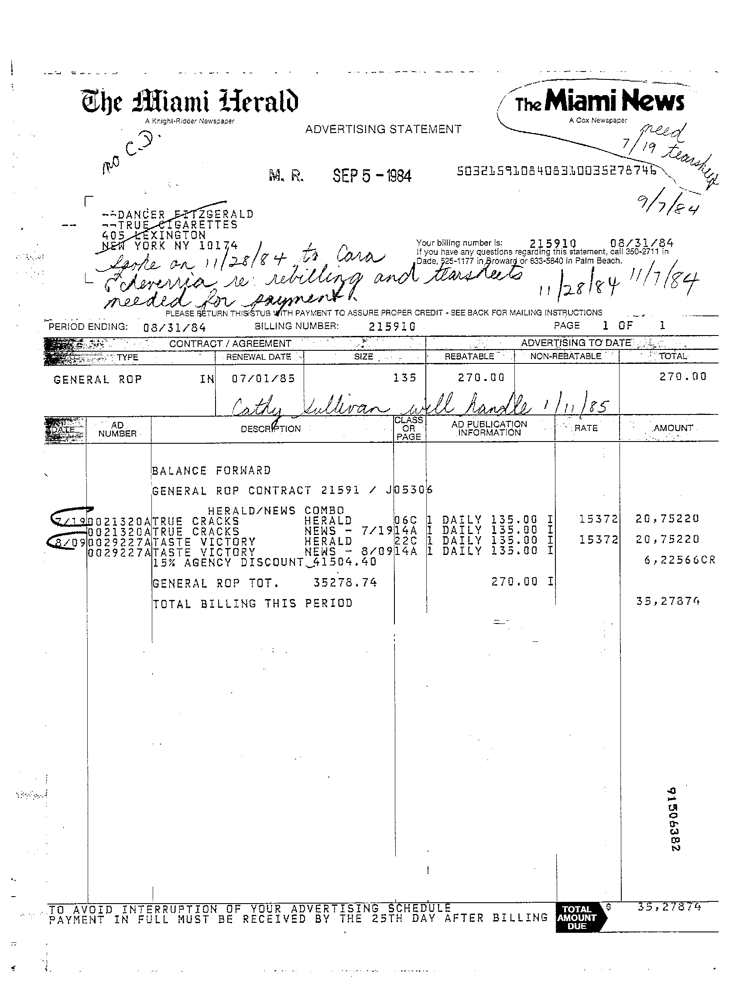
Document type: Invoice